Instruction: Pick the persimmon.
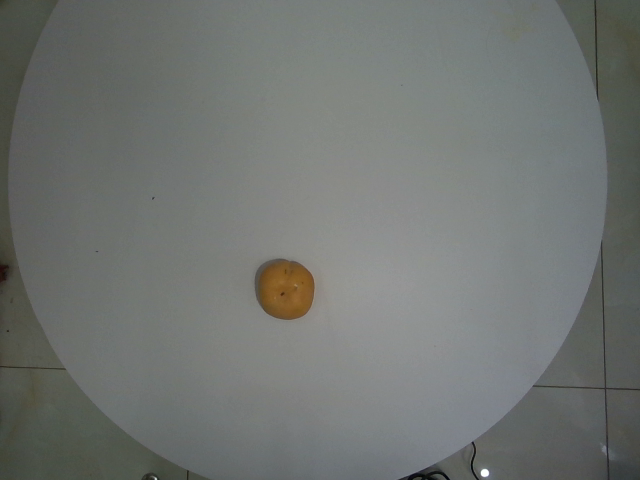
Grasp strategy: vertical